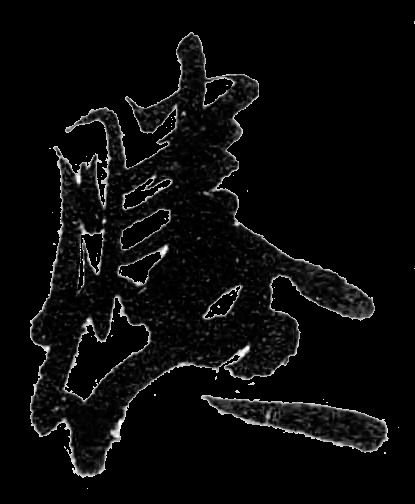
Signature of: go kashiwabara